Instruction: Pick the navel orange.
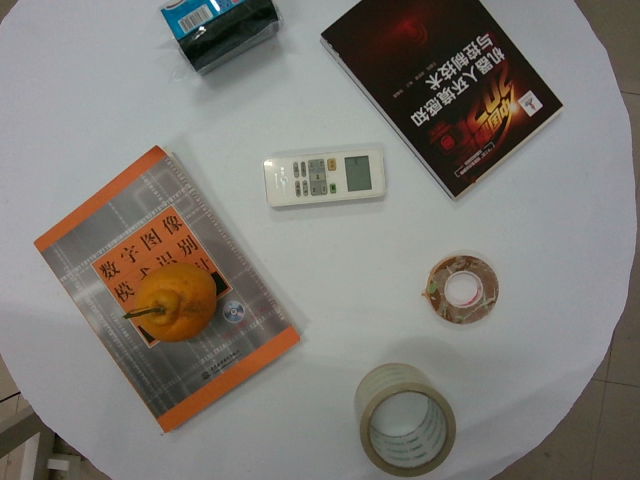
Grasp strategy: vertical